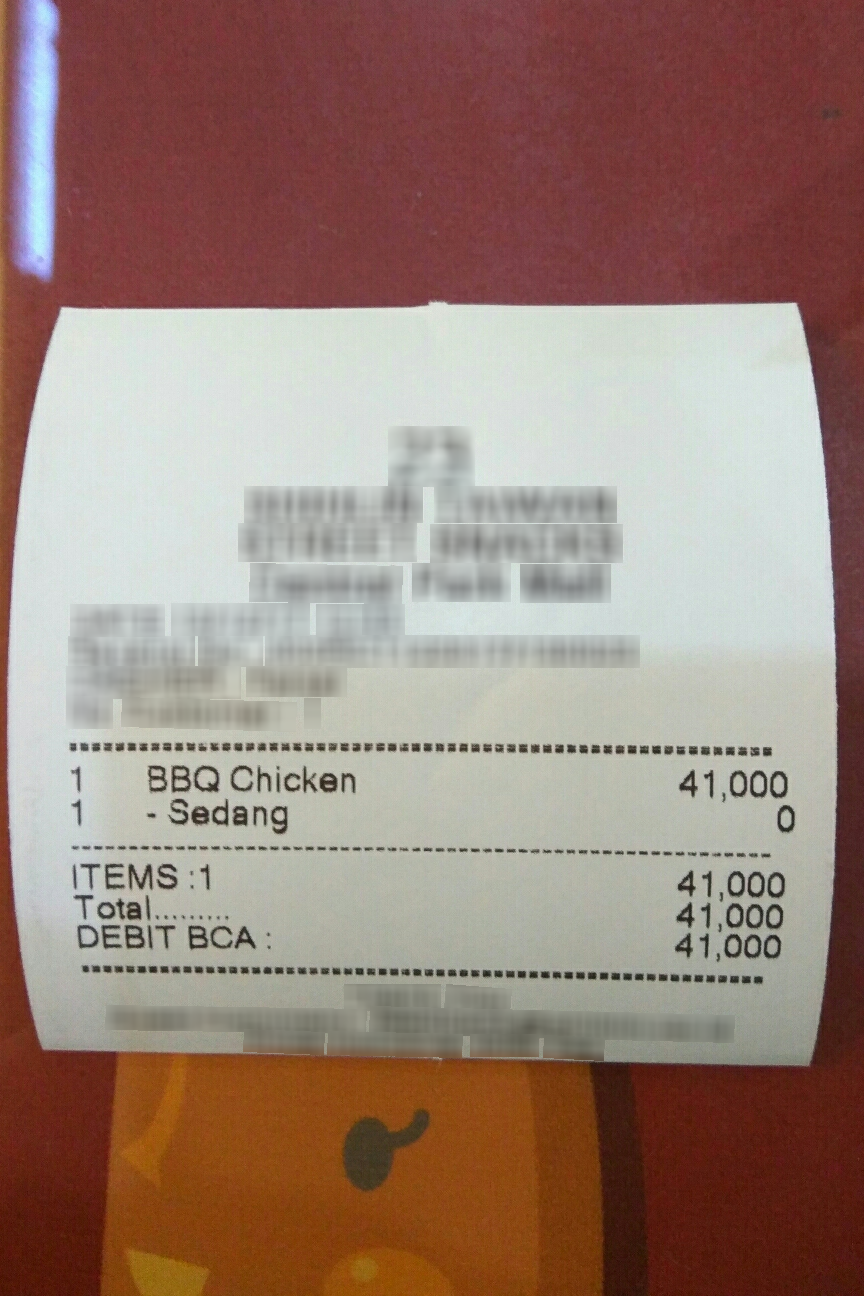
Number of items: 6
Subtotal: 41,000
Total: 41,000
OCR text regions:
text: 1
text: BBQ
text: Chicken
text: 41,000
text: 1
text: Sedang
text: 0
text: ITEMS:
text: 1
text: Total.
text: 41,000
text: DEBIT
text: BCA:
text: 41,000
text: 41,000